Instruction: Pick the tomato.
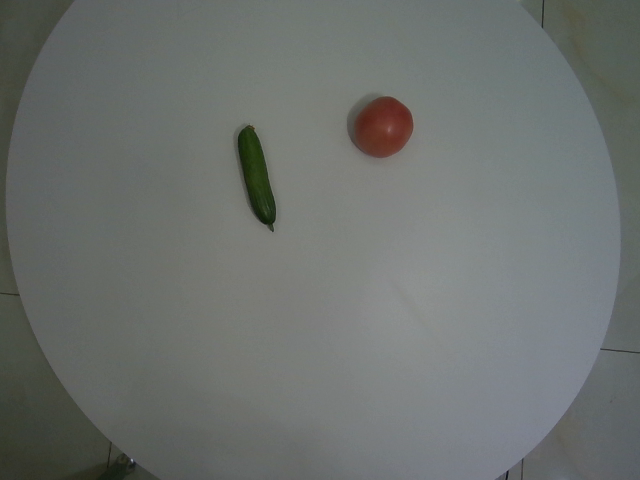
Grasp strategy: vertical